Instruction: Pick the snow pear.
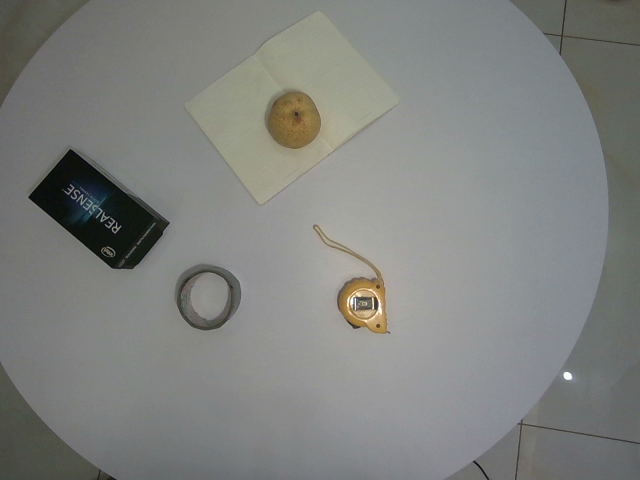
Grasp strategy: vertical